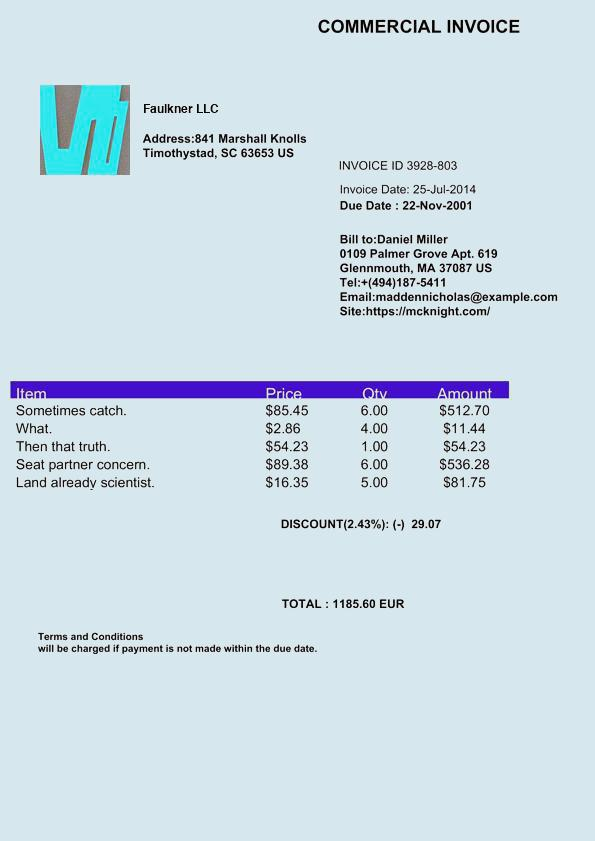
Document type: Invoice